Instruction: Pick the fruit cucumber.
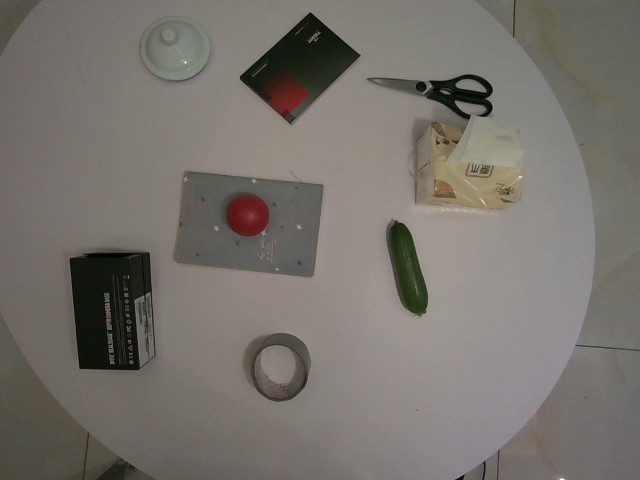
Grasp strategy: vertical